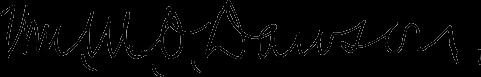
Signature of: william m o dawson